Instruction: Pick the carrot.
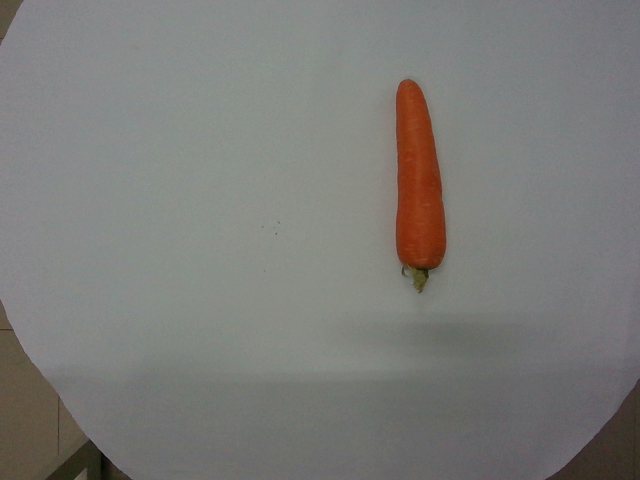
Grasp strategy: vertical